Question: What is the mailing or notice date provided in the document?
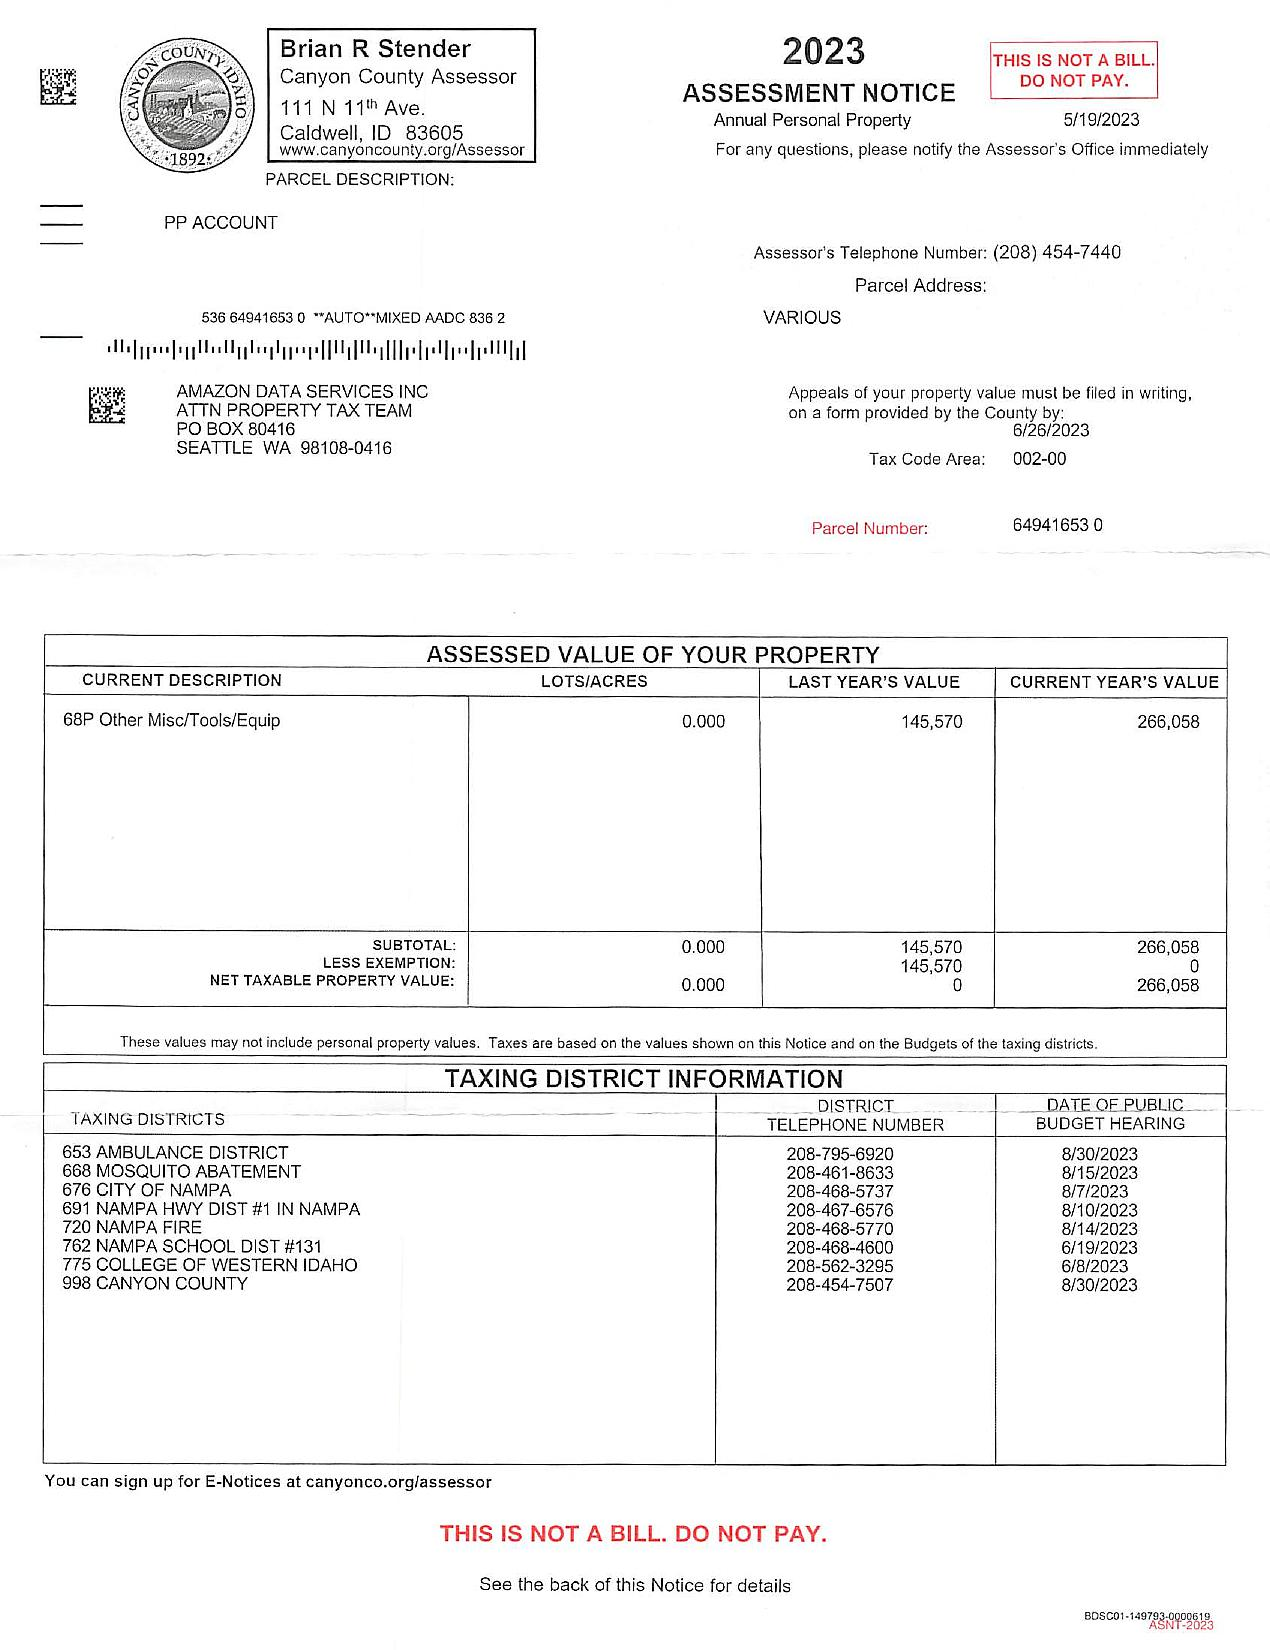
Answer: "5/19/23"